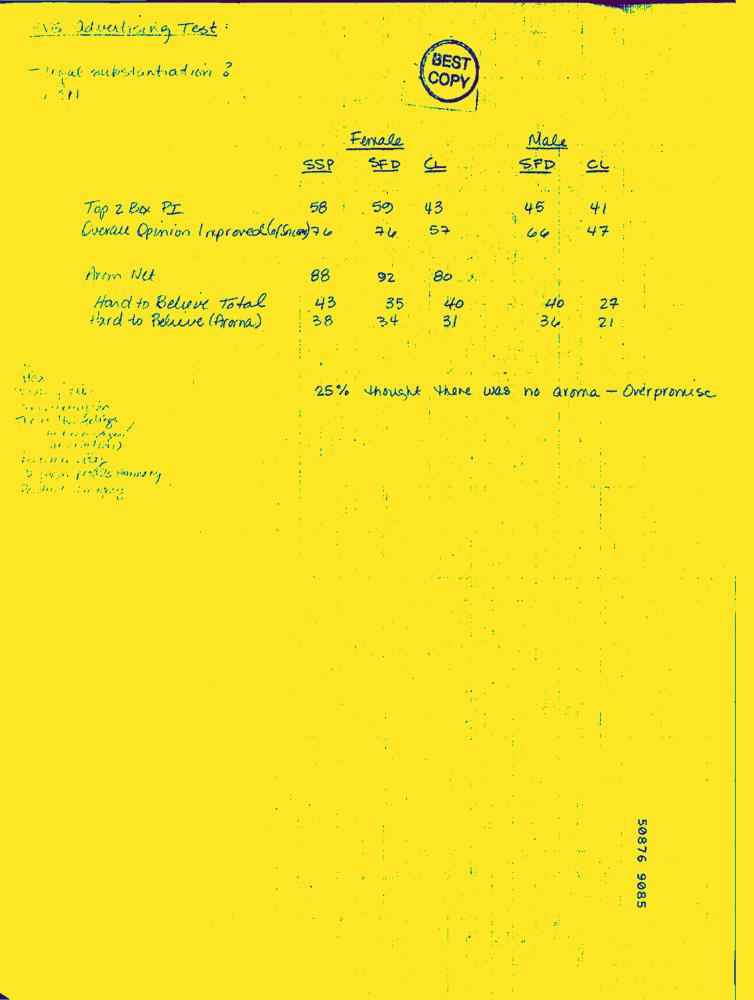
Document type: Hand-Written